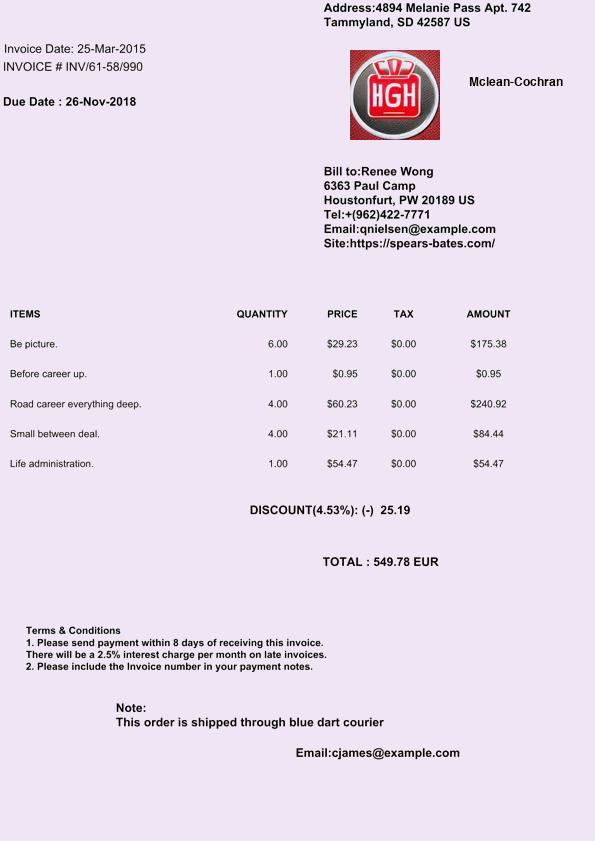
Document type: Invoice